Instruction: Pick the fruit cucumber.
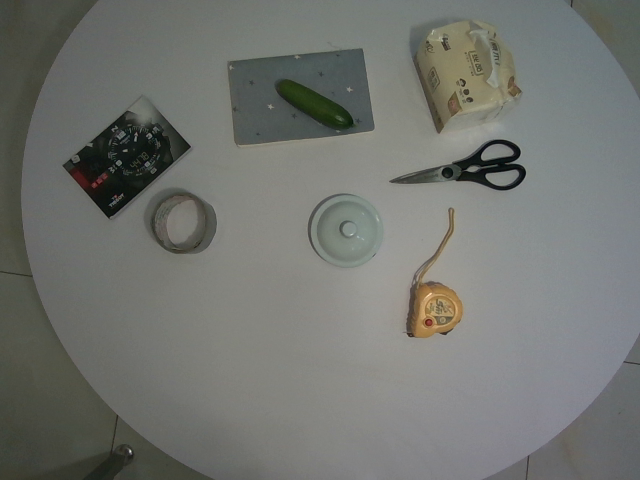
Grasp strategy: vertical